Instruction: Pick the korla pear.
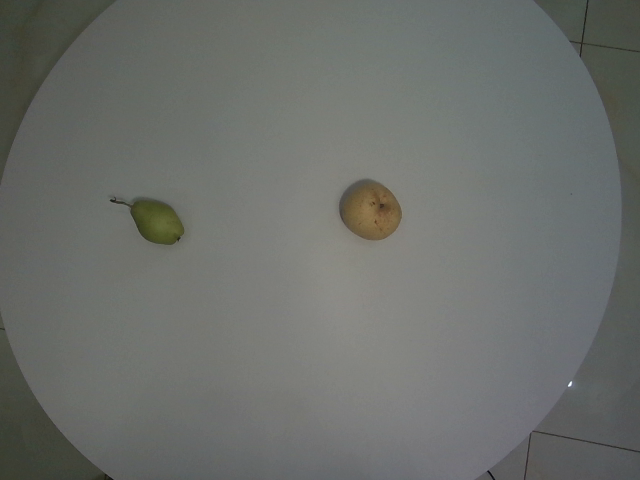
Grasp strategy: vertical